Question: What might the diagnosis be?
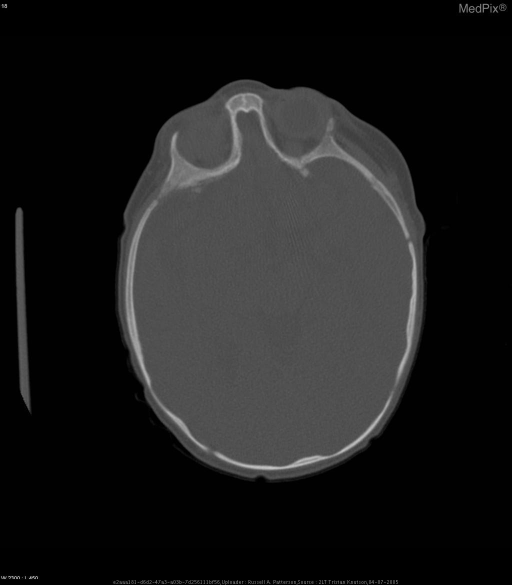
Answer: The possible diagnosis includes Skull molding
Craniosynostosis.